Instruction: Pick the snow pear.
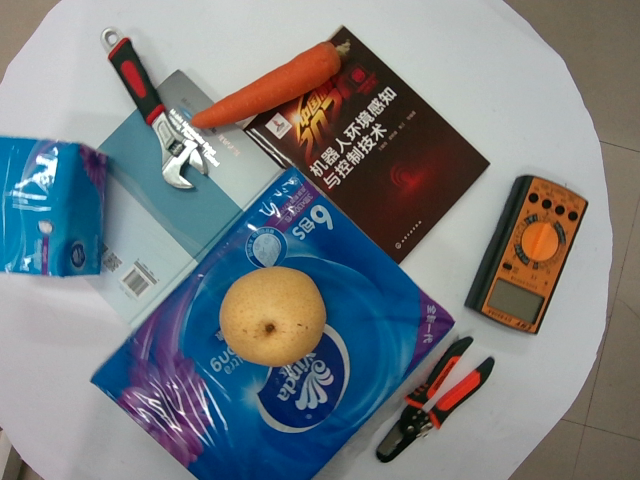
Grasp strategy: vertical